Question: What do the imaging results show?
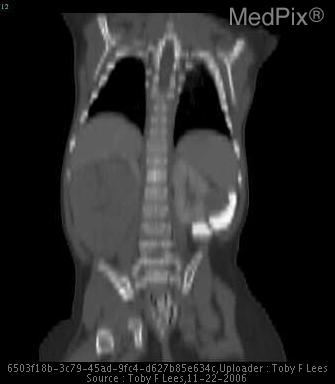
Answer: The imaging shows Right-sided 5x5x8cm echogenic mass in renal fossa exerting mass effect on the right lobe of liver.

On CT, left kidney shows 3x2x2cm mass in the interpolar region.  Involvement of right renal vein could no be excluded. Large homogeneous, echogenic mass right adrenal fossa, exerting mass effect on the right hepatic lobe, and right renal parenchyma which is not visualized.  5x5x8cm
Left kidney with rounded, echogenic, well circumscribed mass in lower pole 2x2x2cm.